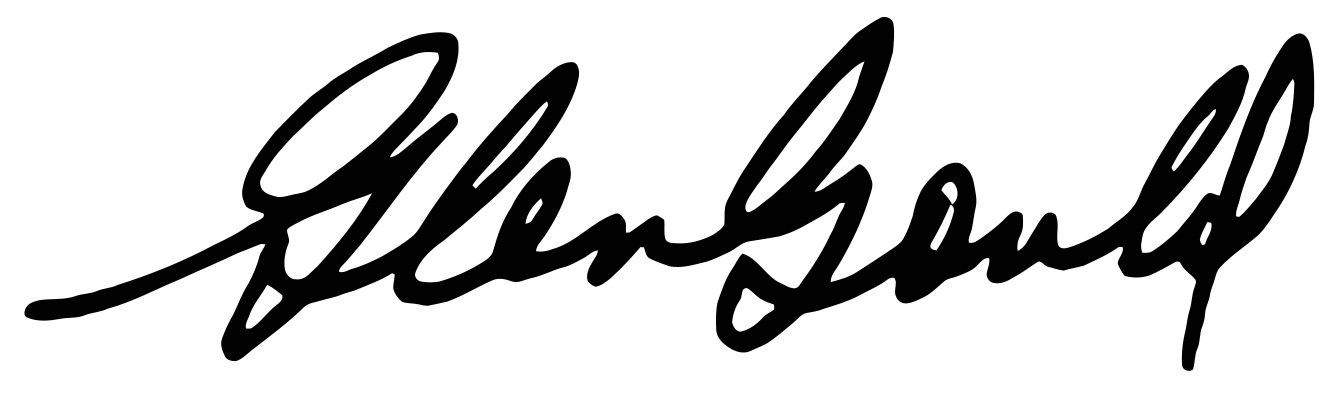
Signature of: glenn gould